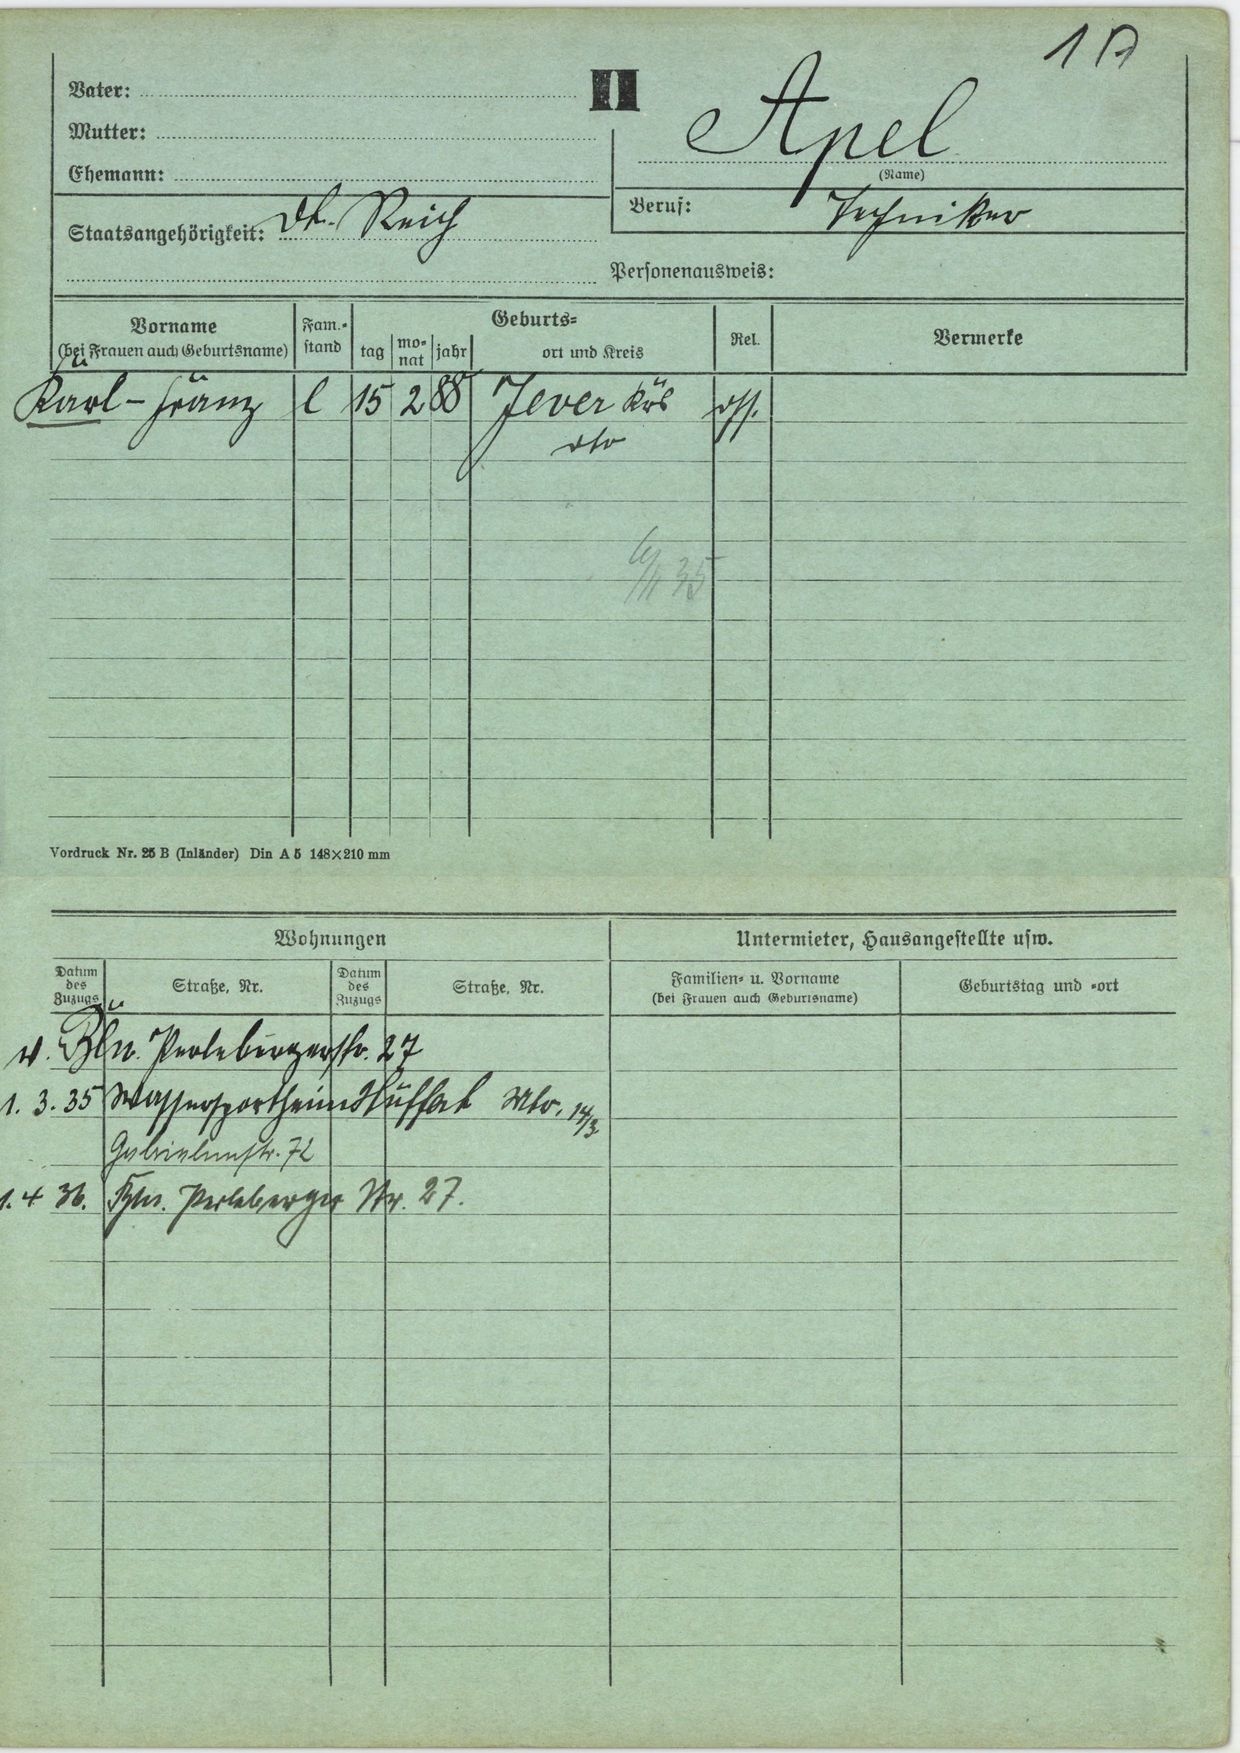
Apel